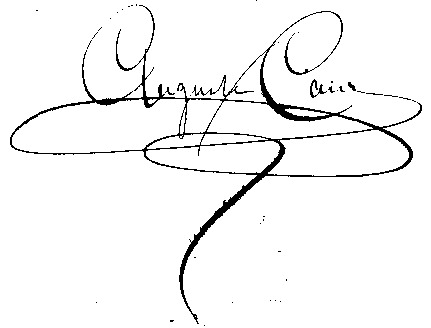
Signature of: auguste cain